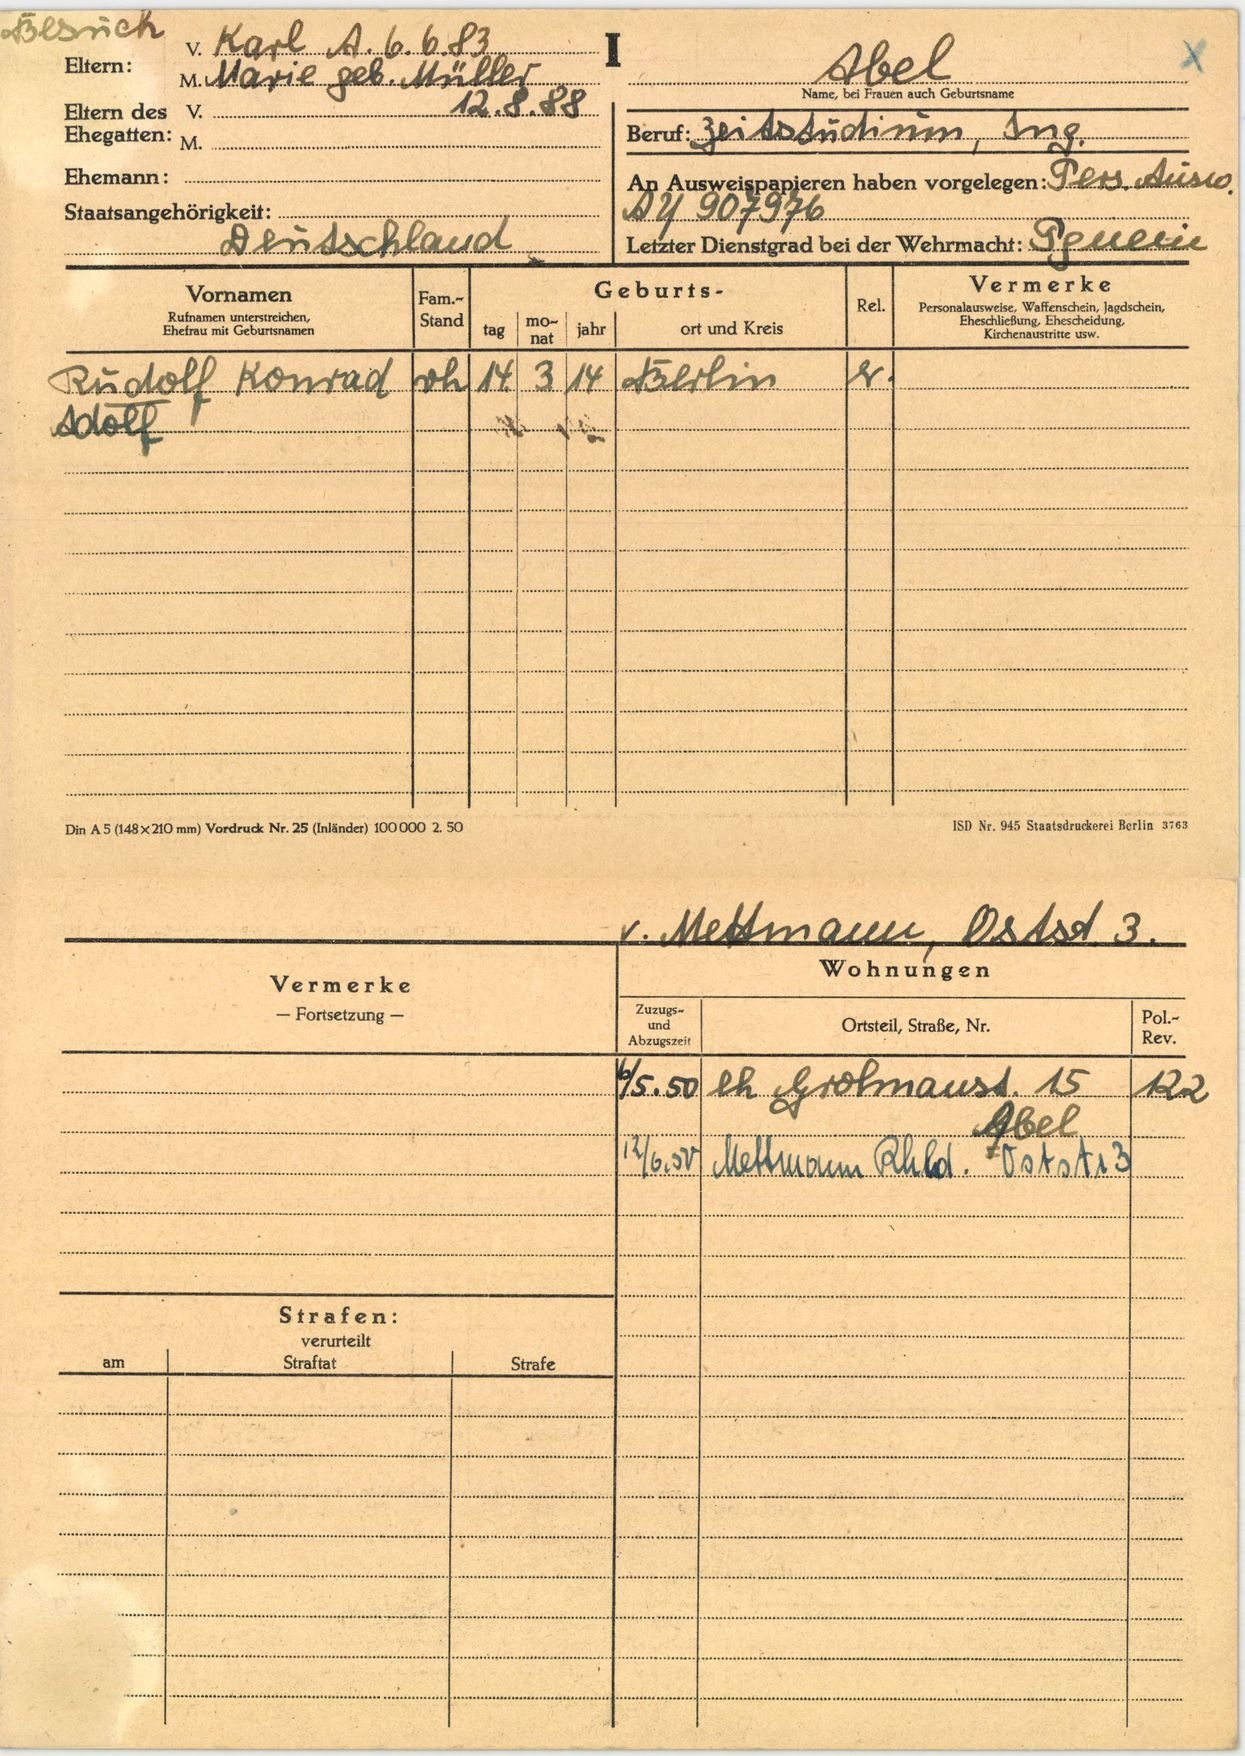
Abel